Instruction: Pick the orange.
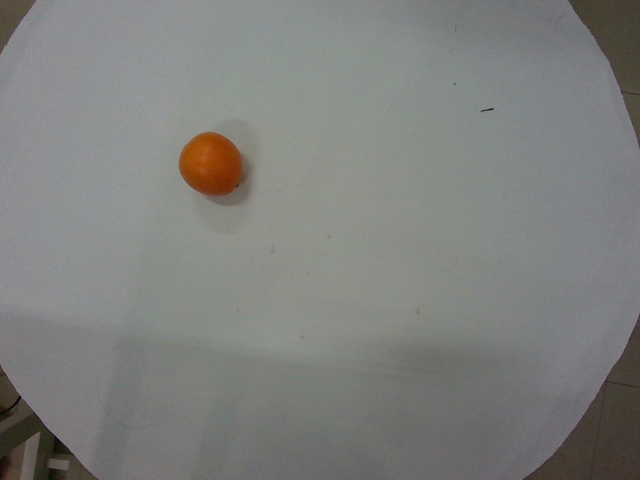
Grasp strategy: vertical